Question: What is the suspected problem?
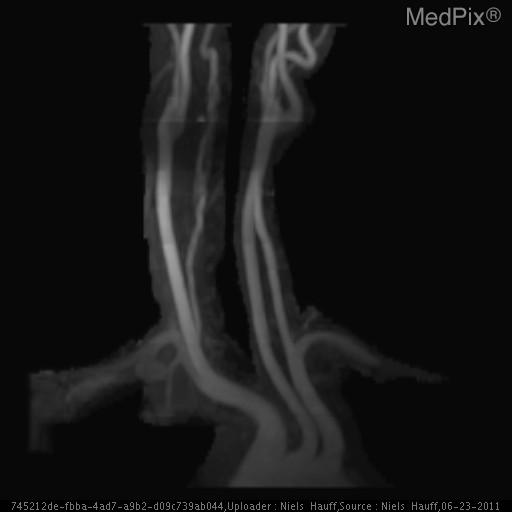
Answer: The findings suggest On the right, there is a long segment vertebral artery dissection spanning approximately from C1-C6.  Brain imaging was did not show any restricted diffusion to suggest secondary ischemia.. Coronal oblique MIP of contrast enhanced MRA demonstrating asymmetric narrowed lumen of right vertebral artery with irregular contour.. The patient might have a history of 33 year old woman with 2 weeks of posterior headache and neck pain, nausea, and intermittent dizziness.  This has been worsening over the last 2 days. She reports subjective paresthesias of both hands as well as left upper extremity weakness..